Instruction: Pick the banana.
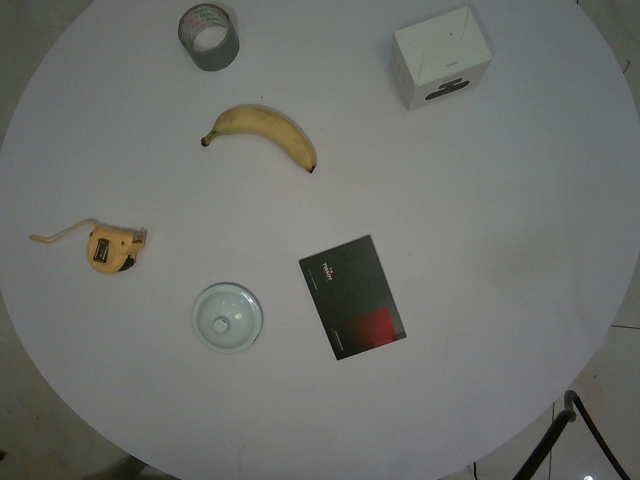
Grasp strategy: vertical